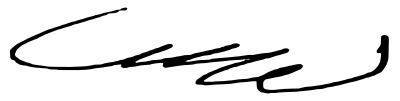
Signature of: louis raphaël i sako